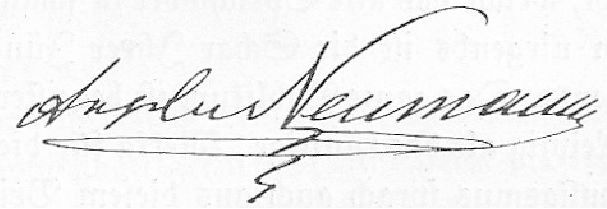
Signature of: angelo neumann